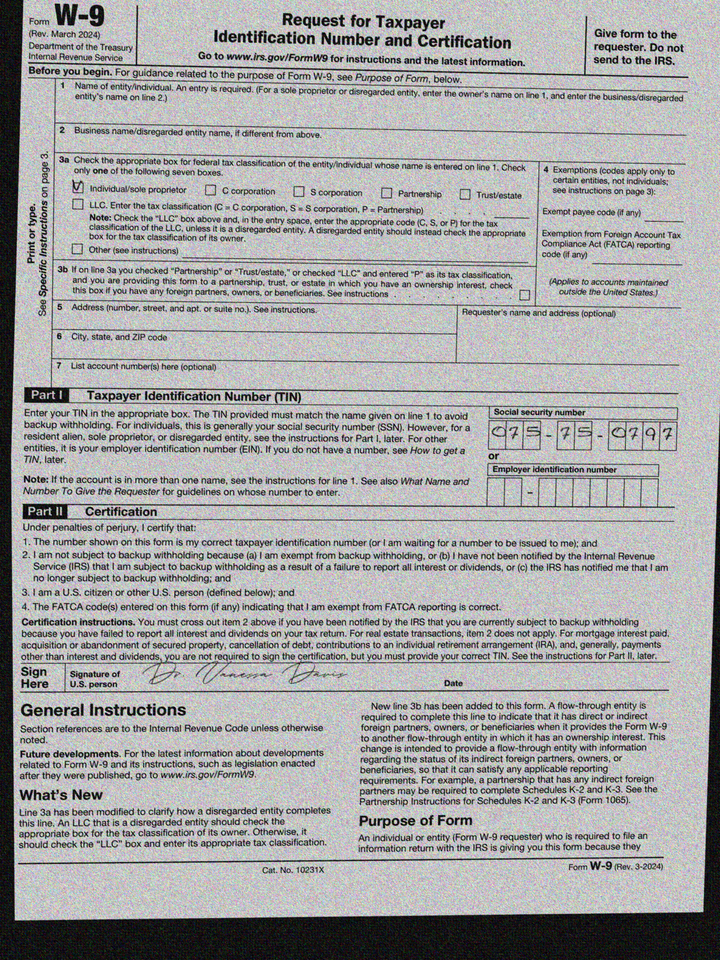
cbx: yes
ssn: 075750797